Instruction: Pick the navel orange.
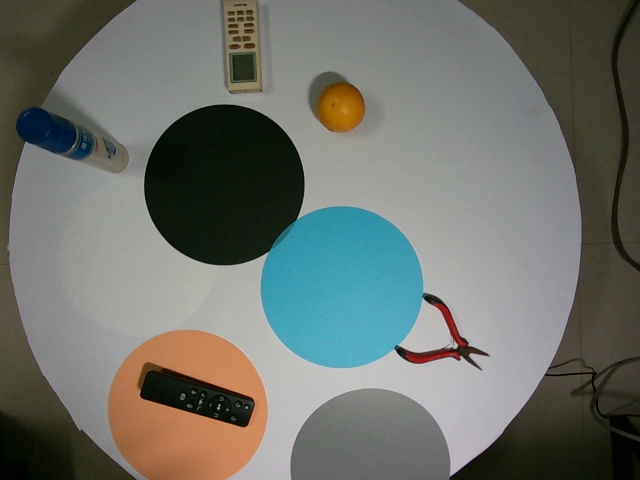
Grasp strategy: vertical